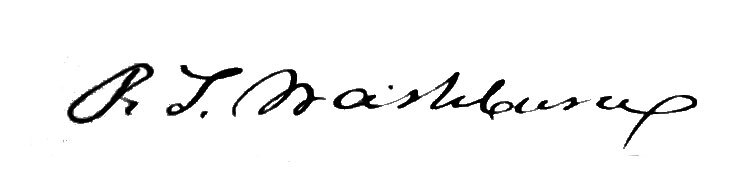
Signature of: peter t washburn